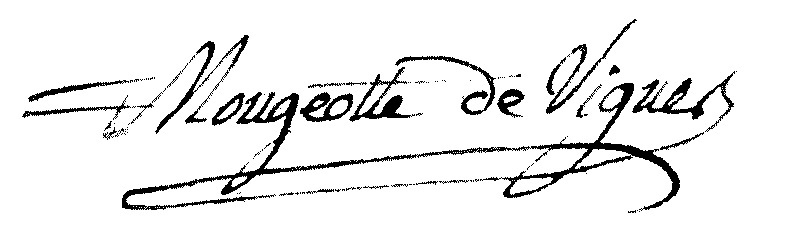
Signature of: pierre mougeotte des vignes